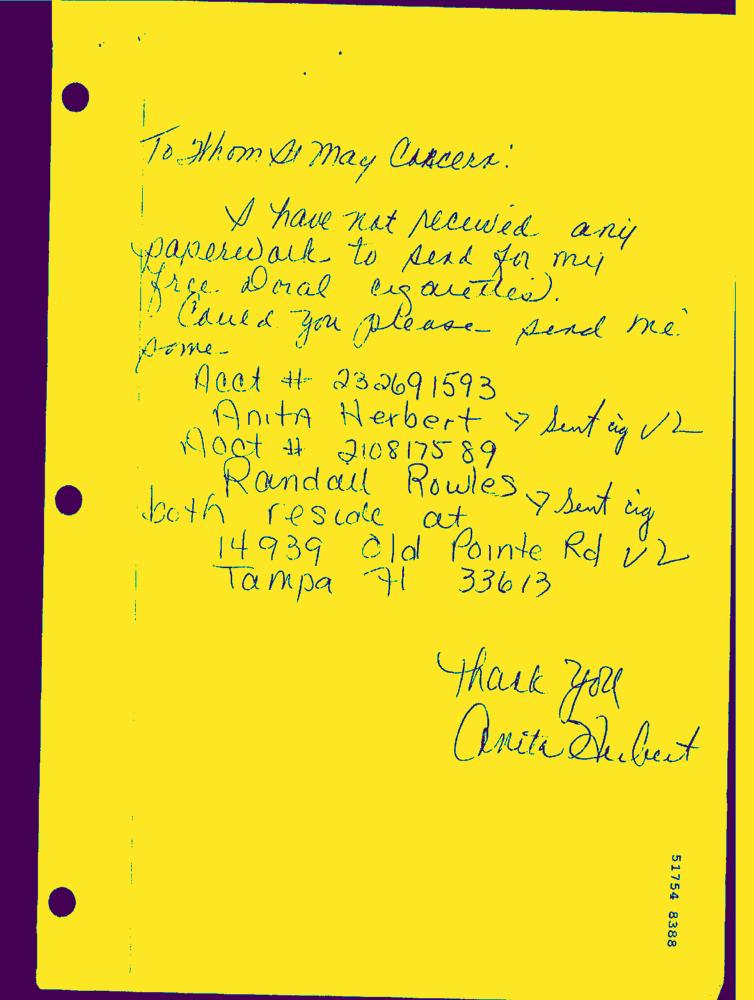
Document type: Hand-Written